Question: What could the diagnosis suggest?
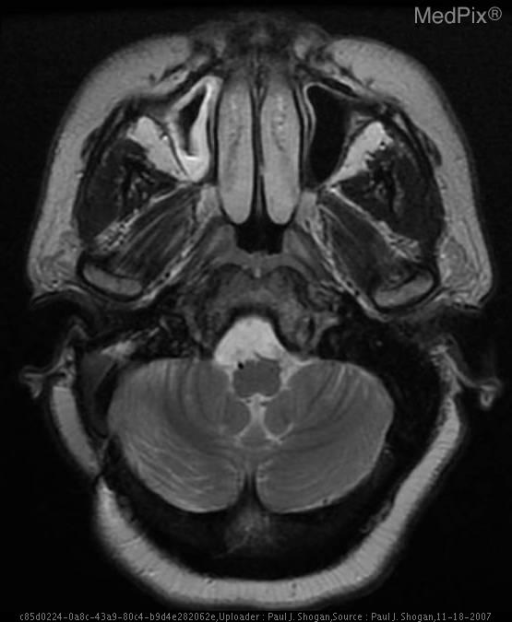
Answer: The possible diagnosis includes Epidermoid Tumor
Arachnoid Cyst.